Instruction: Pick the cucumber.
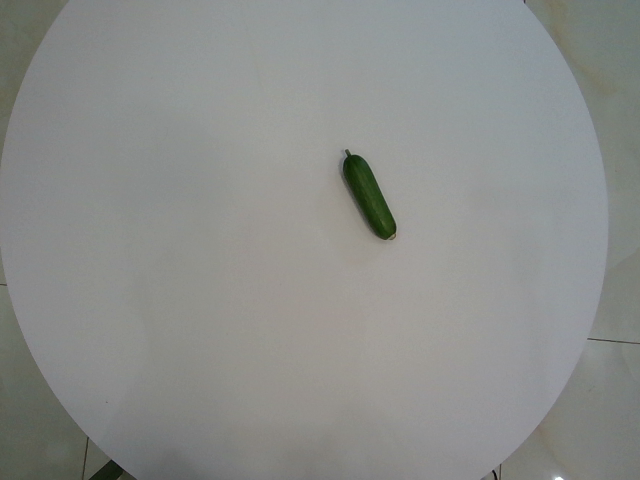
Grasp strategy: vertical